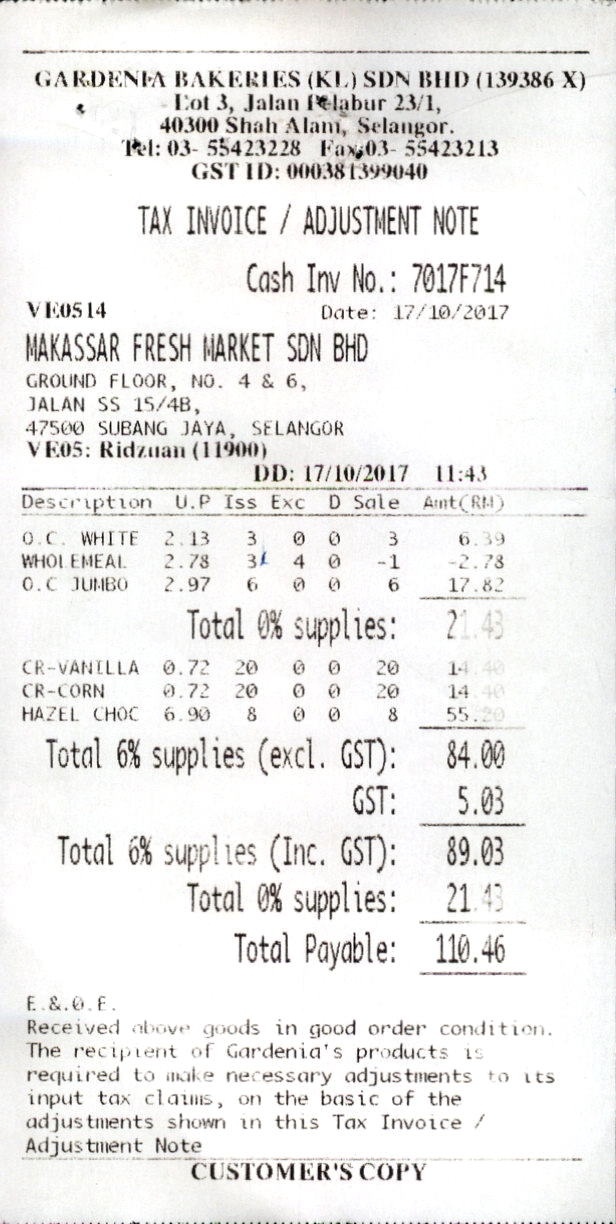
GARDENIA BAKERIES (KL) SDN BHD (139386 X)
LOT 3, JALAN PELABUR 23/1,
40300 SHAH ALAM, SELANGOR.
TEL: 03- 55423228
GST ID: 000381399040
TAX INVOICE / ADJUSTMENT NOTE
CASH INV NO.: 7017F714
VE0514
DATE: 17/10/2017
MAKASSAR FRESH MARKET SDN BHD
GROUND FLOOR, NO. 4 & 6,
JALAN SS 15/4B,
47500 SUBANG JAYA, SELANGOR
VE05: RIDZUAN (11900)
DD: 17/10/2017
DESCRIPTION
U.P
ISS
EXC
D
SALE
AMT(RM)
O.C. WHITE
2.13
3
0
0
3
6.39
WHOLEMEAL
2.78
3
4
0
-1
-2.78
O.C JUMBO
2.97
6
0
0
6
17.82
TOTAL 0% SUPPLIES:
21.43
CR-VANILLA
0.72
20
0
0
20
14.40
CR-CORN
0.72
20
0
0
20
14.40
HAZEL CHOC
6.90
8
0
0
8
55.20
TOTAL 6% SUPPLIES (EXCL. GST):
84.00
GST:
5.03
TOTAL 6% SUPPLIES (INC. GST):
89.03
TOTAL 0% SUPPLIES:
21.43
TOTAL PAYABLE:
110.46
E.&.0.E.
RECEIVED ABOVE GOODS IN GOOD ORDER CONDITION.
THE RECIPIENT OF GARDENIA'S PRODUCTS IS
REQUIRED TO MAKE NECESSARY ADJUSTMENTS TO ITS
INPUT TAX CLAIMS, ON THE BASIC OF THE
ADJUSTMENTS SHOWN IN THIS TAX INVOICE /
ADJUSTMENT NOTE
CUSTOMER'S COPY
FAX:03- 55423213
11:43